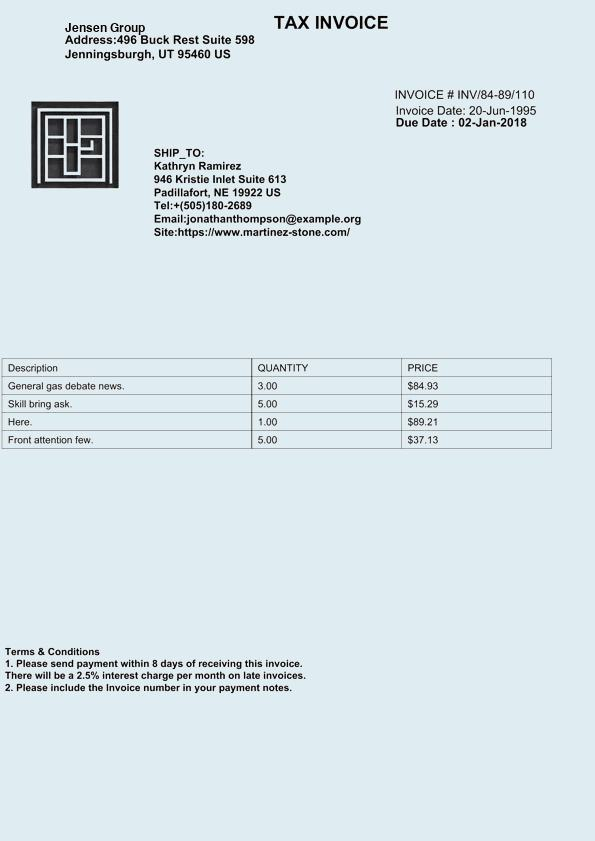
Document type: Invoice